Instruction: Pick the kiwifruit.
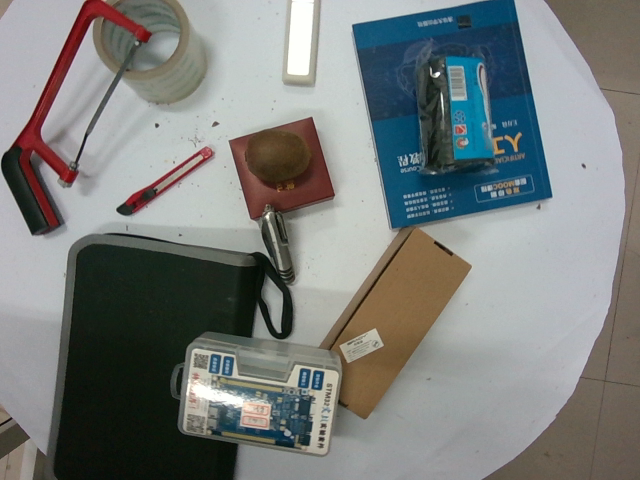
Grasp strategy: vertical